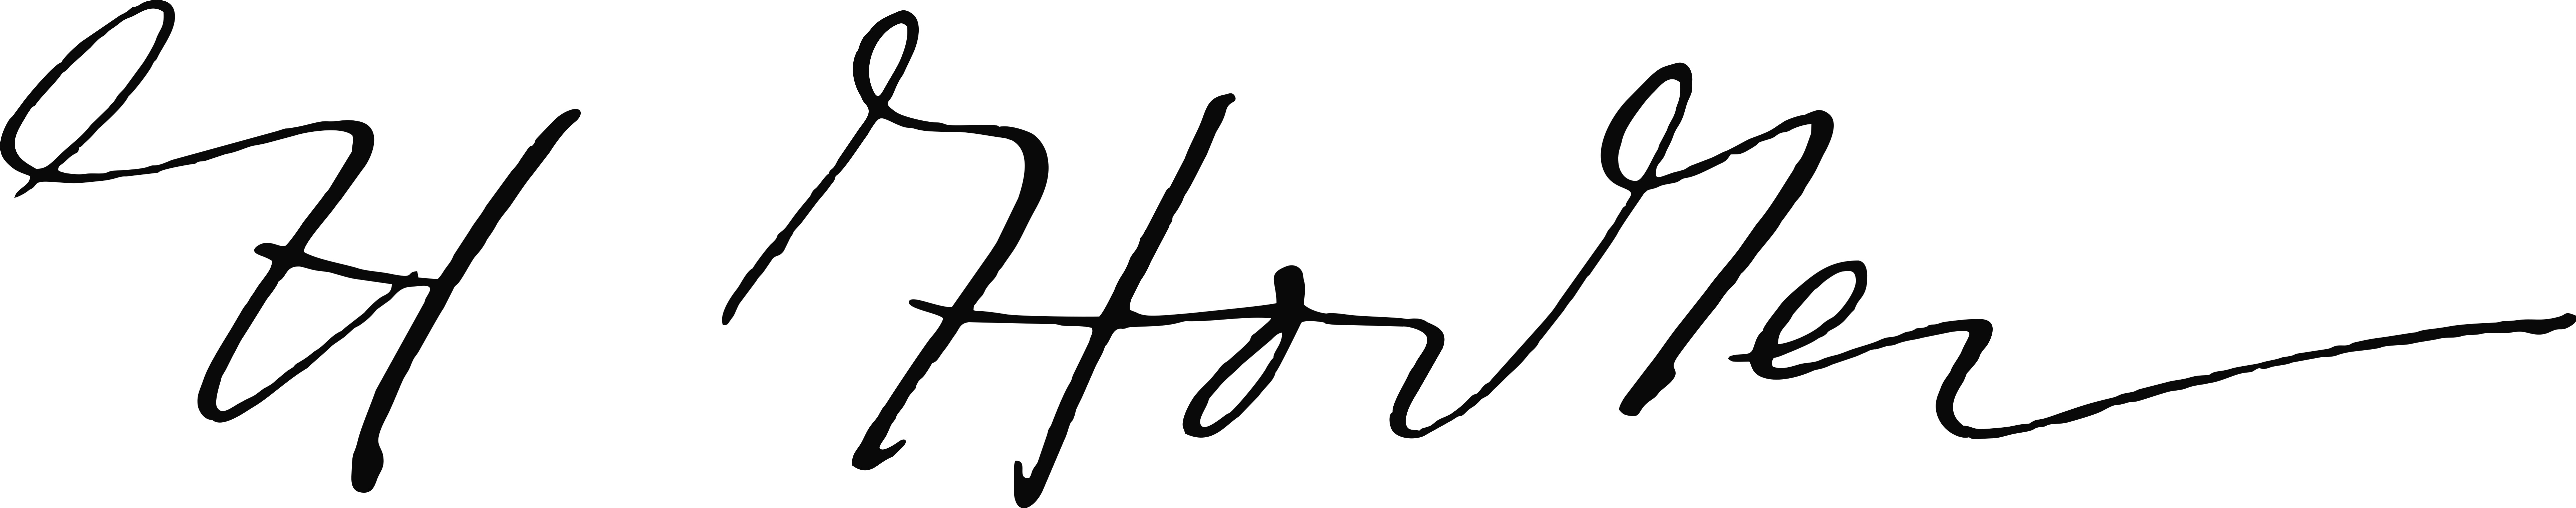
Signature of: hector hodler